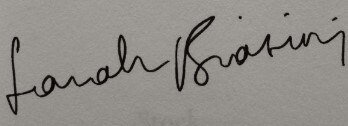
Signature of: sarah biasini